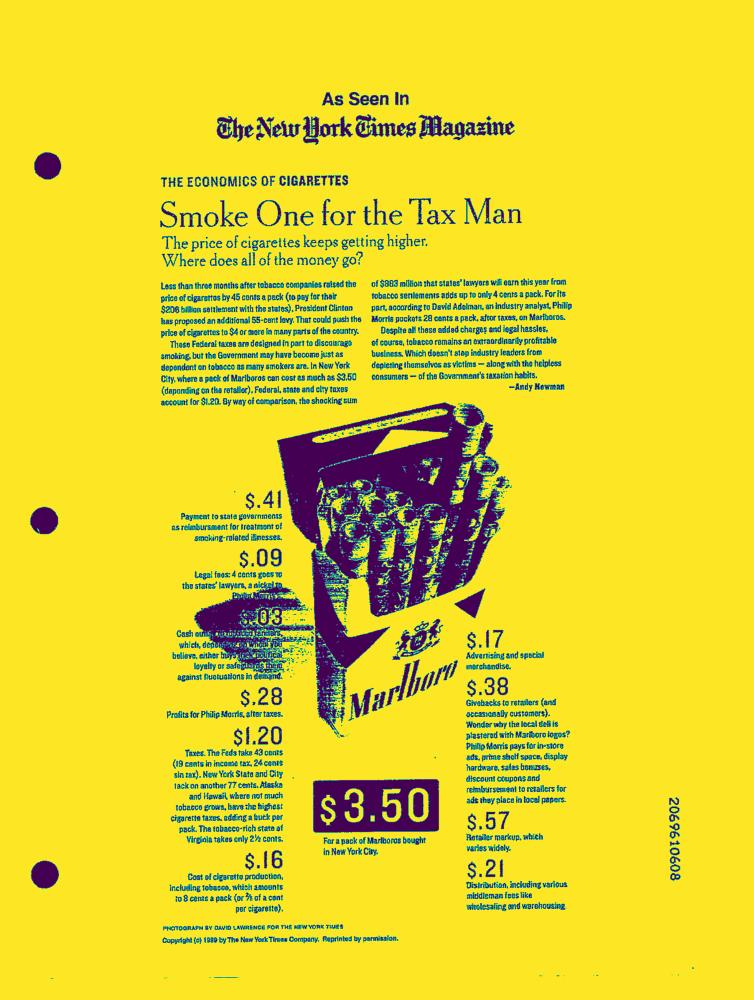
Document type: News-Article